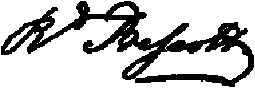
Signature of: richard prescott